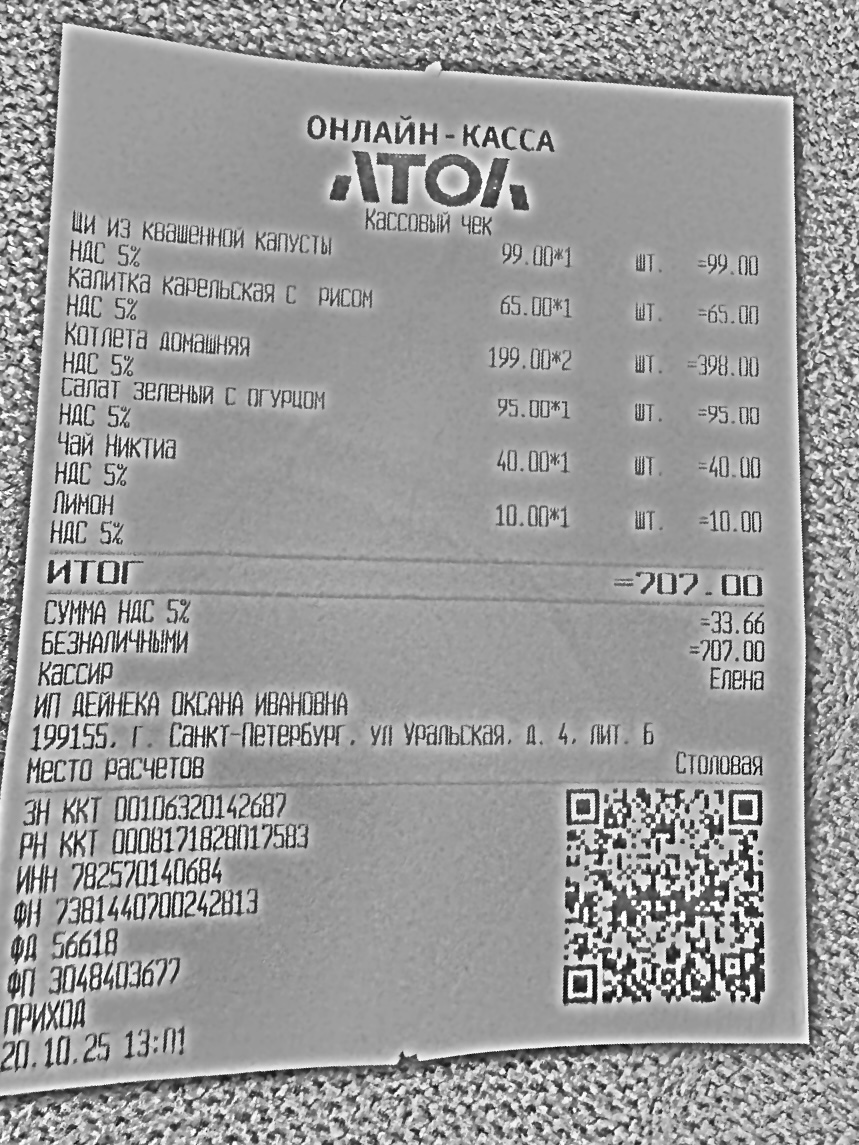
Продавец: ИП ДЕЙНЕКА ОКСАНА ИВАНОВНА
ИНН: 782570140684
Дата: 20.10.25
Товары: Щи из квашенной капусты; Калитка карельская с рисом; Котлета домашняя; Салат зеленый с огурцом; Чай Никтиа; Лимон
Количество: 1; 1; 2; 1; 1; 1
Цена: 99.00; 65.00; 199.00; 95.00; 40.00; 10.00
Сумма: 99.00; 65.00; 398.00; 95.00; 40.00; 10.00
Итого: 707.00